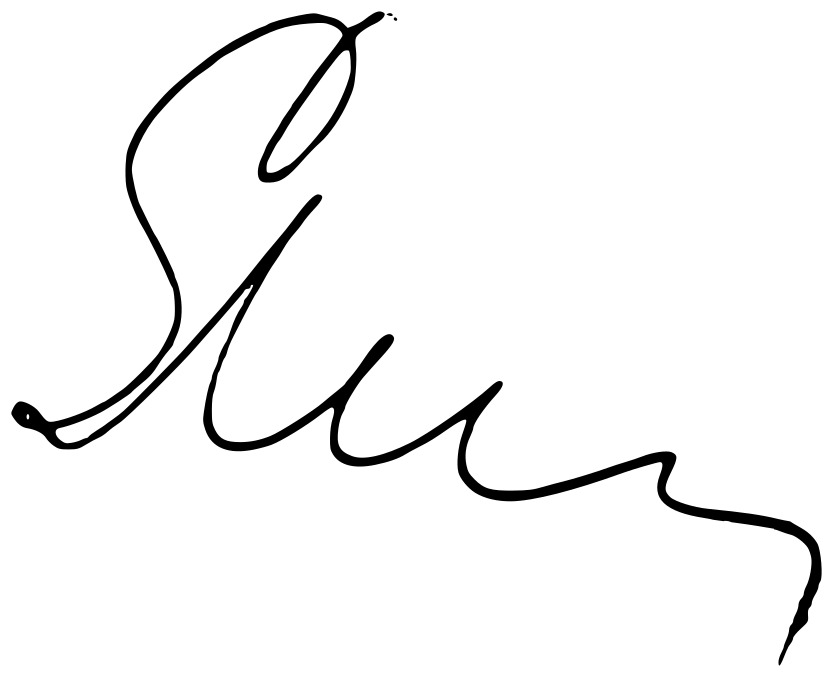
Signature of: emilio massera